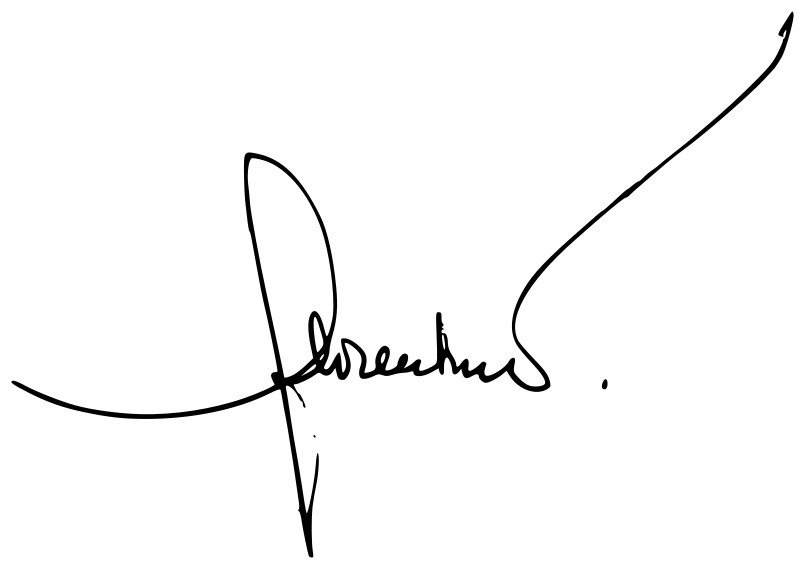
Signature of: sif eddine